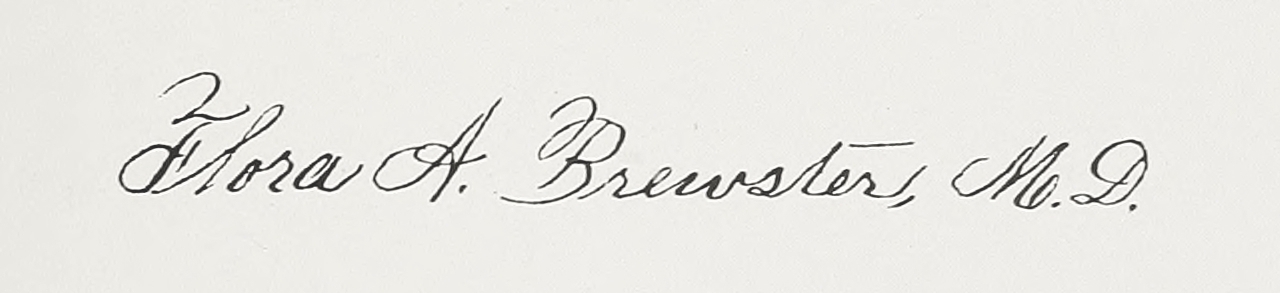
Signature of: flora a brewster